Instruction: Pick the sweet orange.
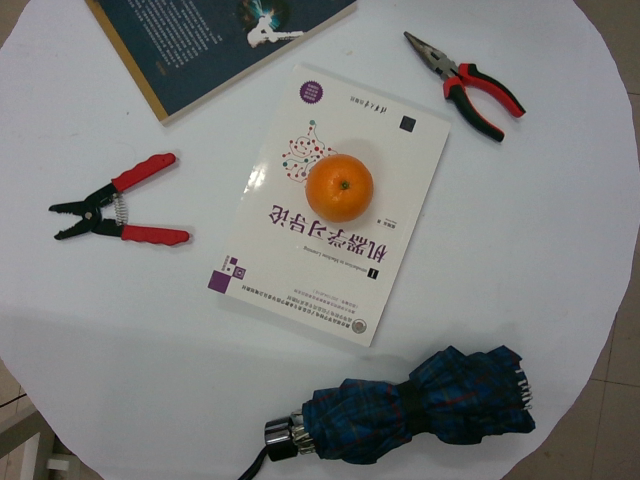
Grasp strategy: vertical